Retrieve the amount in words, amount in figures, name of the payee, date on the cheque, and the bank name from the image.
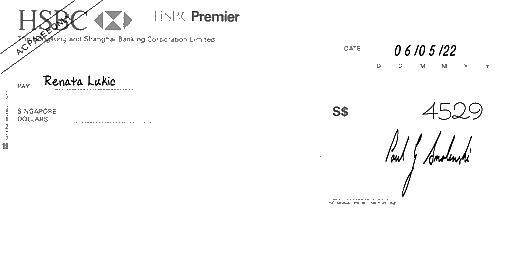
amt_in_words:
amt_in_figures: 4529
payee_name: Renata Lukic
bank_name: HSBC
cheque_date: 06/05/22